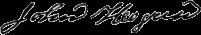
Signature of: john hogan